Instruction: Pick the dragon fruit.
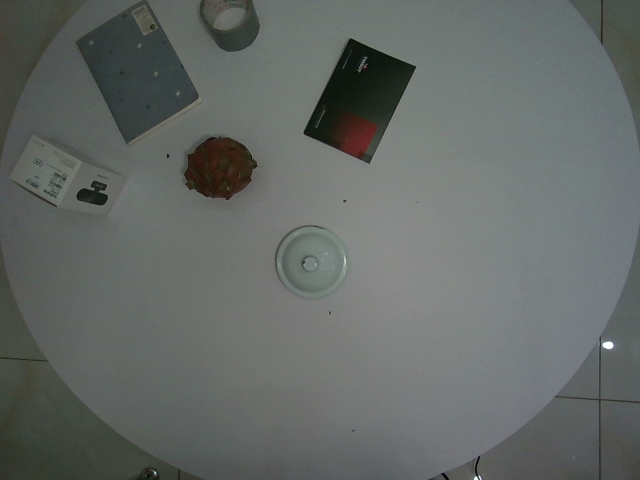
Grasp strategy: vertical